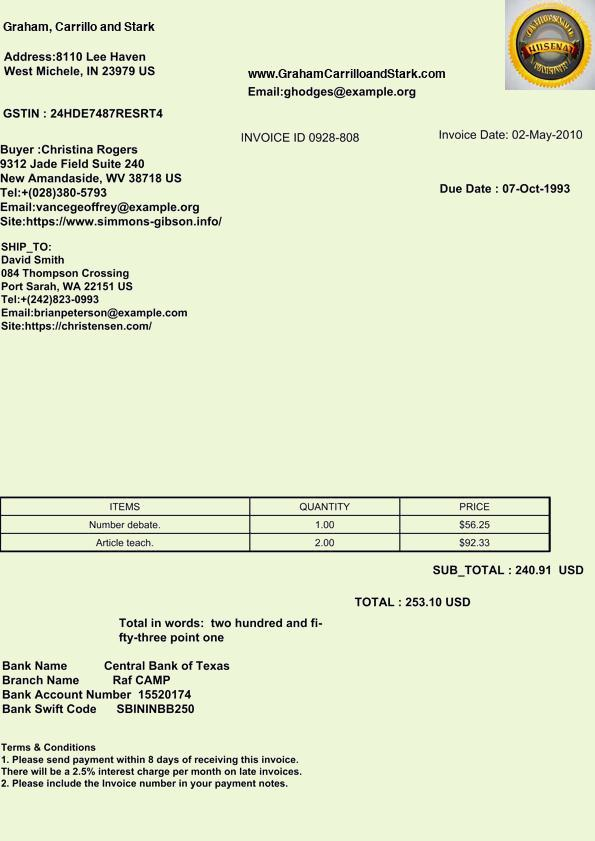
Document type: Invoice